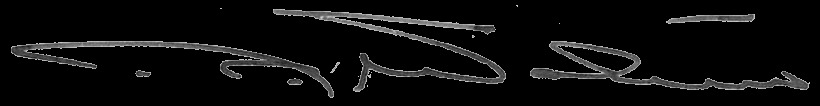
Signature of: adolphus e watson